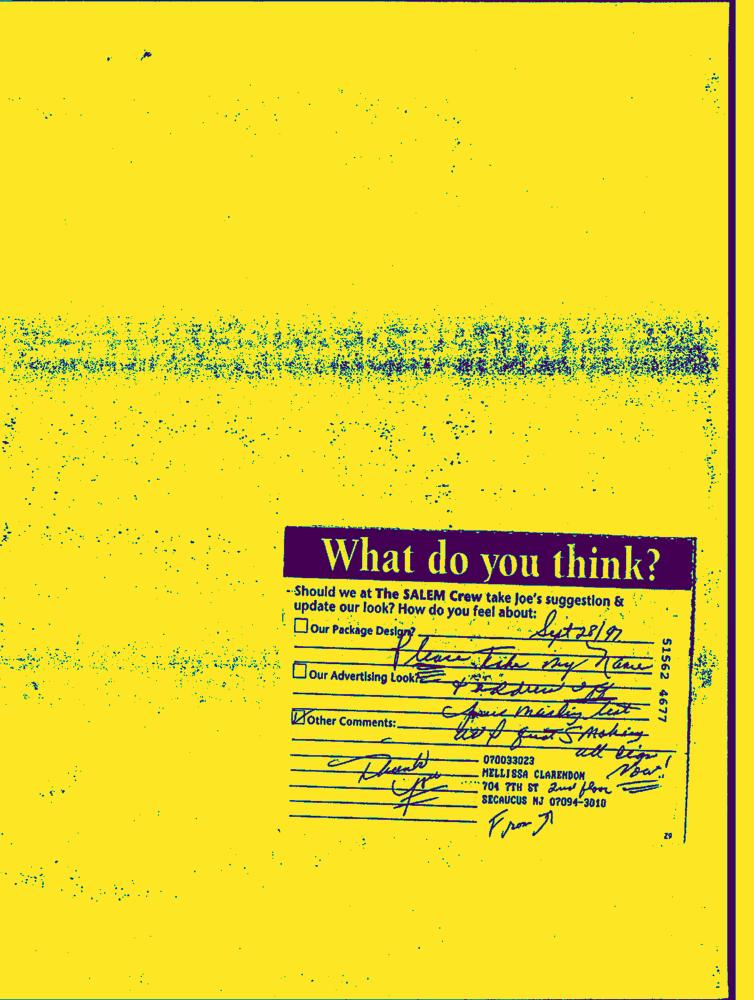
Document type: Hand-Written